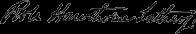
Signature of: mother mary alphonsa